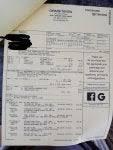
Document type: Invoice